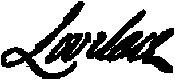
Signature of: john lovelace 4th baron lovelace